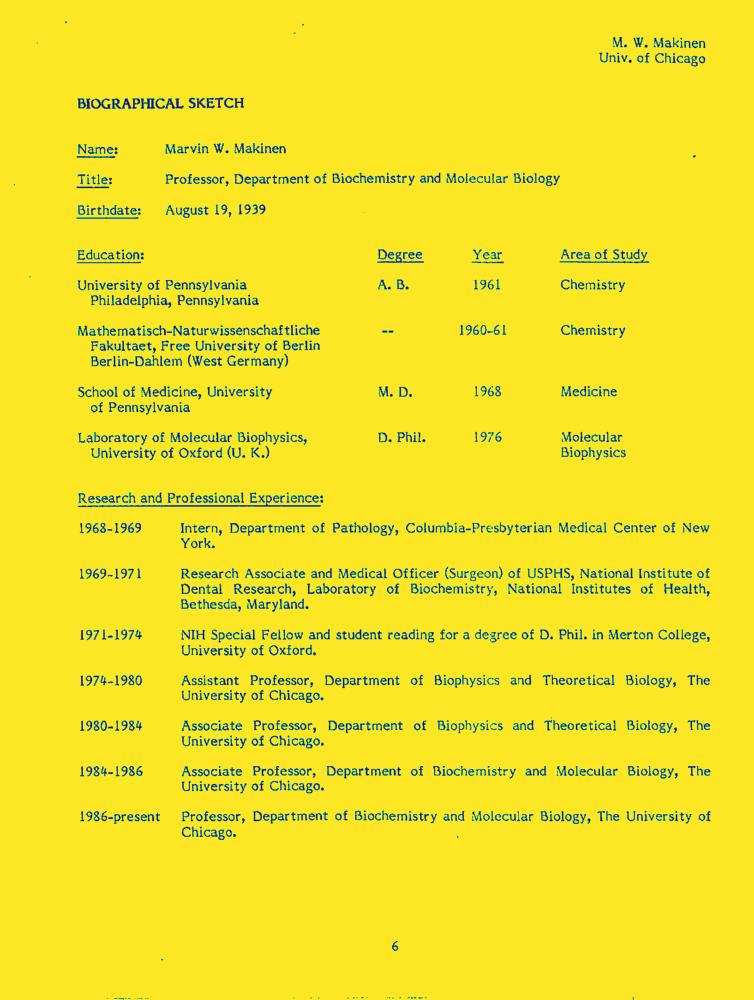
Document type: Resume-Doc